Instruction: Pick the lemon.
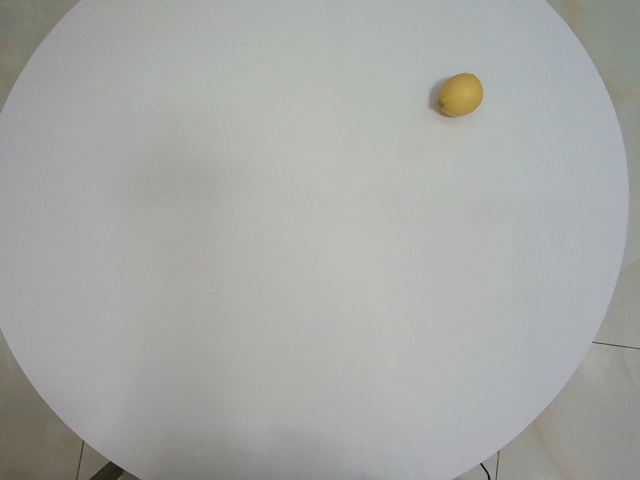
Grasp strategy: vertical